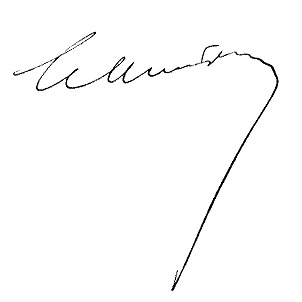
Signature of: gaston mumber